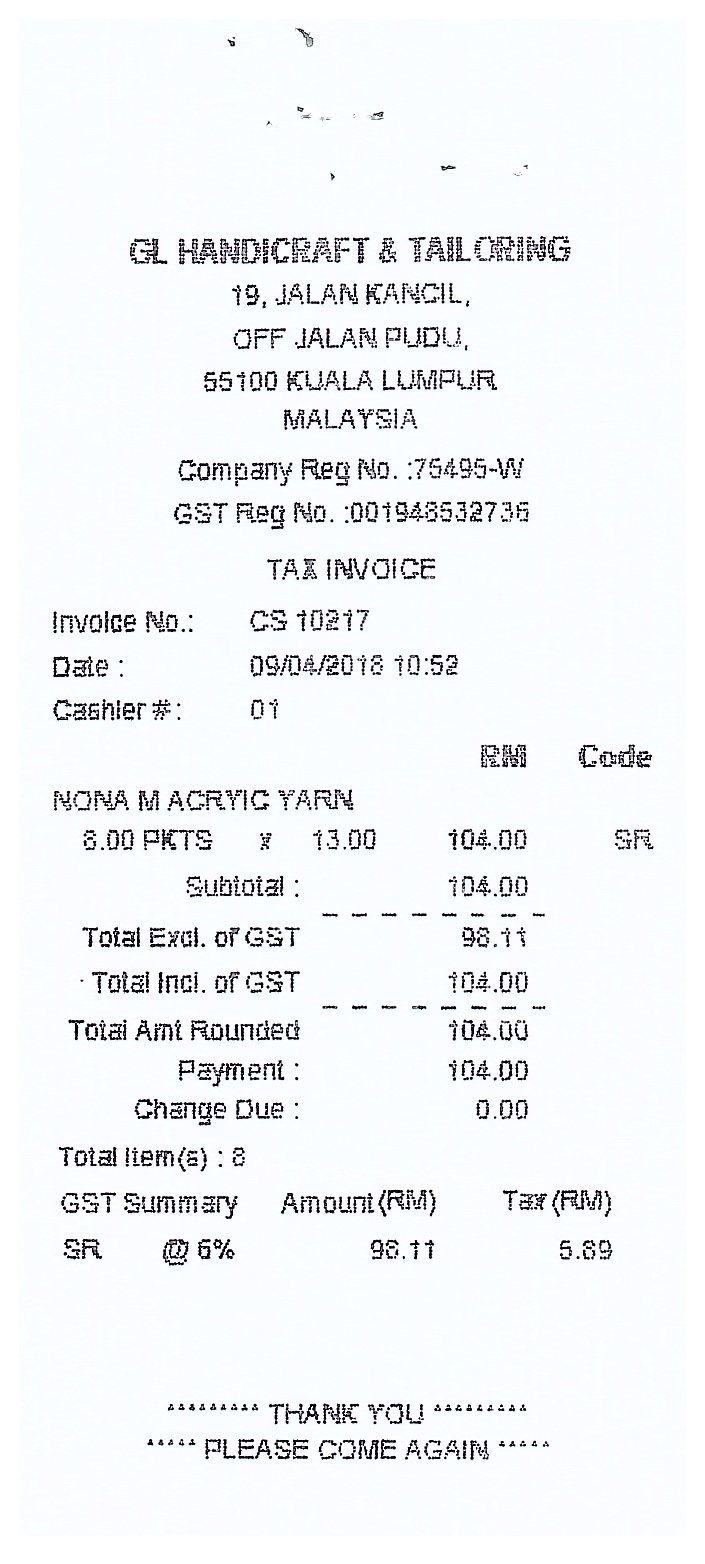
GL HANDICRAFT & TAII ORING
19, JALAN KANCIL,
OFF JALAN PUDU,
55100 KUALA LUMPUR
MALAYSIA
COMPANY REG NO. :75495-W
GST REG NO. :001948532736
TAX INVOICE
INVOICE NO.:
CS 10217
DATE :
09/04/2018 10:52
CASHIER #:
01
RM
CODE
NONA M ACRYIC YARN
8.00 PKTS
X
13.00
104.00
SR
SUBTOTAL :
104.00
TOTAL EXCL. OF GST
98.11
TOTAL INCL. OF GST
104.00
TOTAL AMT ROUNDED
104.00
PAYMENT :
104.00
CHANGE DUE :
0.00
TOTAL ITEM(S) : 8
GST SUMMARY
AMOUNT(RM)
TAX(RM)
SR
@ 6%
98.11
5.89
THANK YOU
PLEASE COME AGAIN